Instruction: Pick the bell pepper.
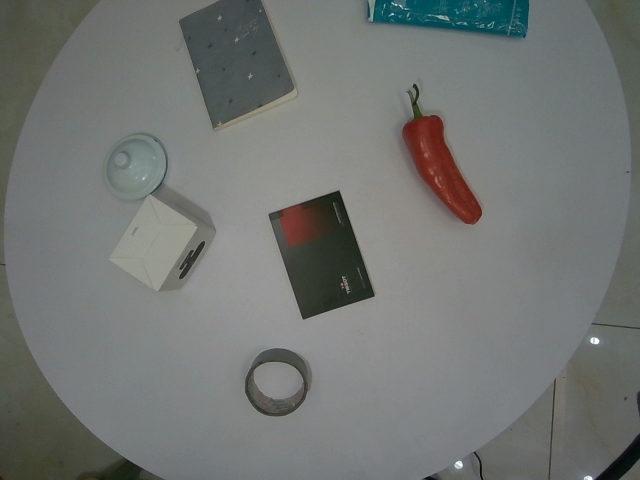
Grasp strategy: vertical